Question: What appears to be the issue?
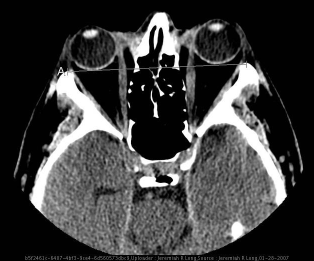
Answer: The findings suggest Non-enhanced axial CT image of the orbits demonstrates bilateral proptosis with enlargement of the medial rectus muscle bellies with sparing of the tendonous insertions.  Coronal reformatted images demonstrate symmetric bilateral enlargement of the inferior, medial, superior, and to a lesser extent, lateral retus muscles.  The retrobulbar fat and globes are unremarkable.. Non-enhanced axial CT image of the orbits demonstrates bilateral proptosis with enlargement of the medial rectus muscle bellies with sparing of the tendonous insertions.. The patient might have a history of 45 year old male with known Graves' disease referred to ophthamology for proptosis..